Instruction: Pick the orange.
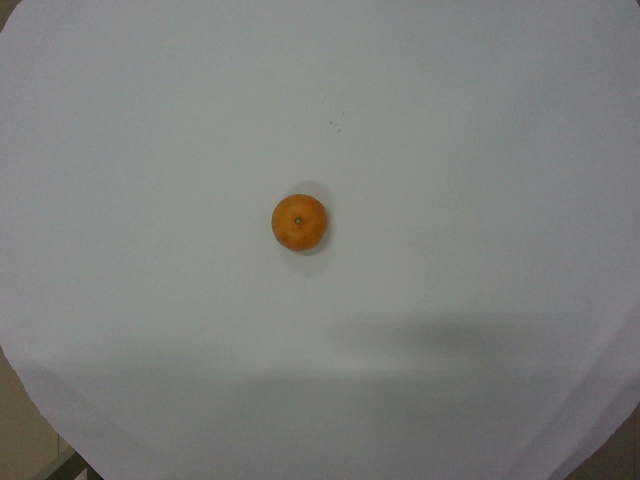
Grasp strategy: vertical